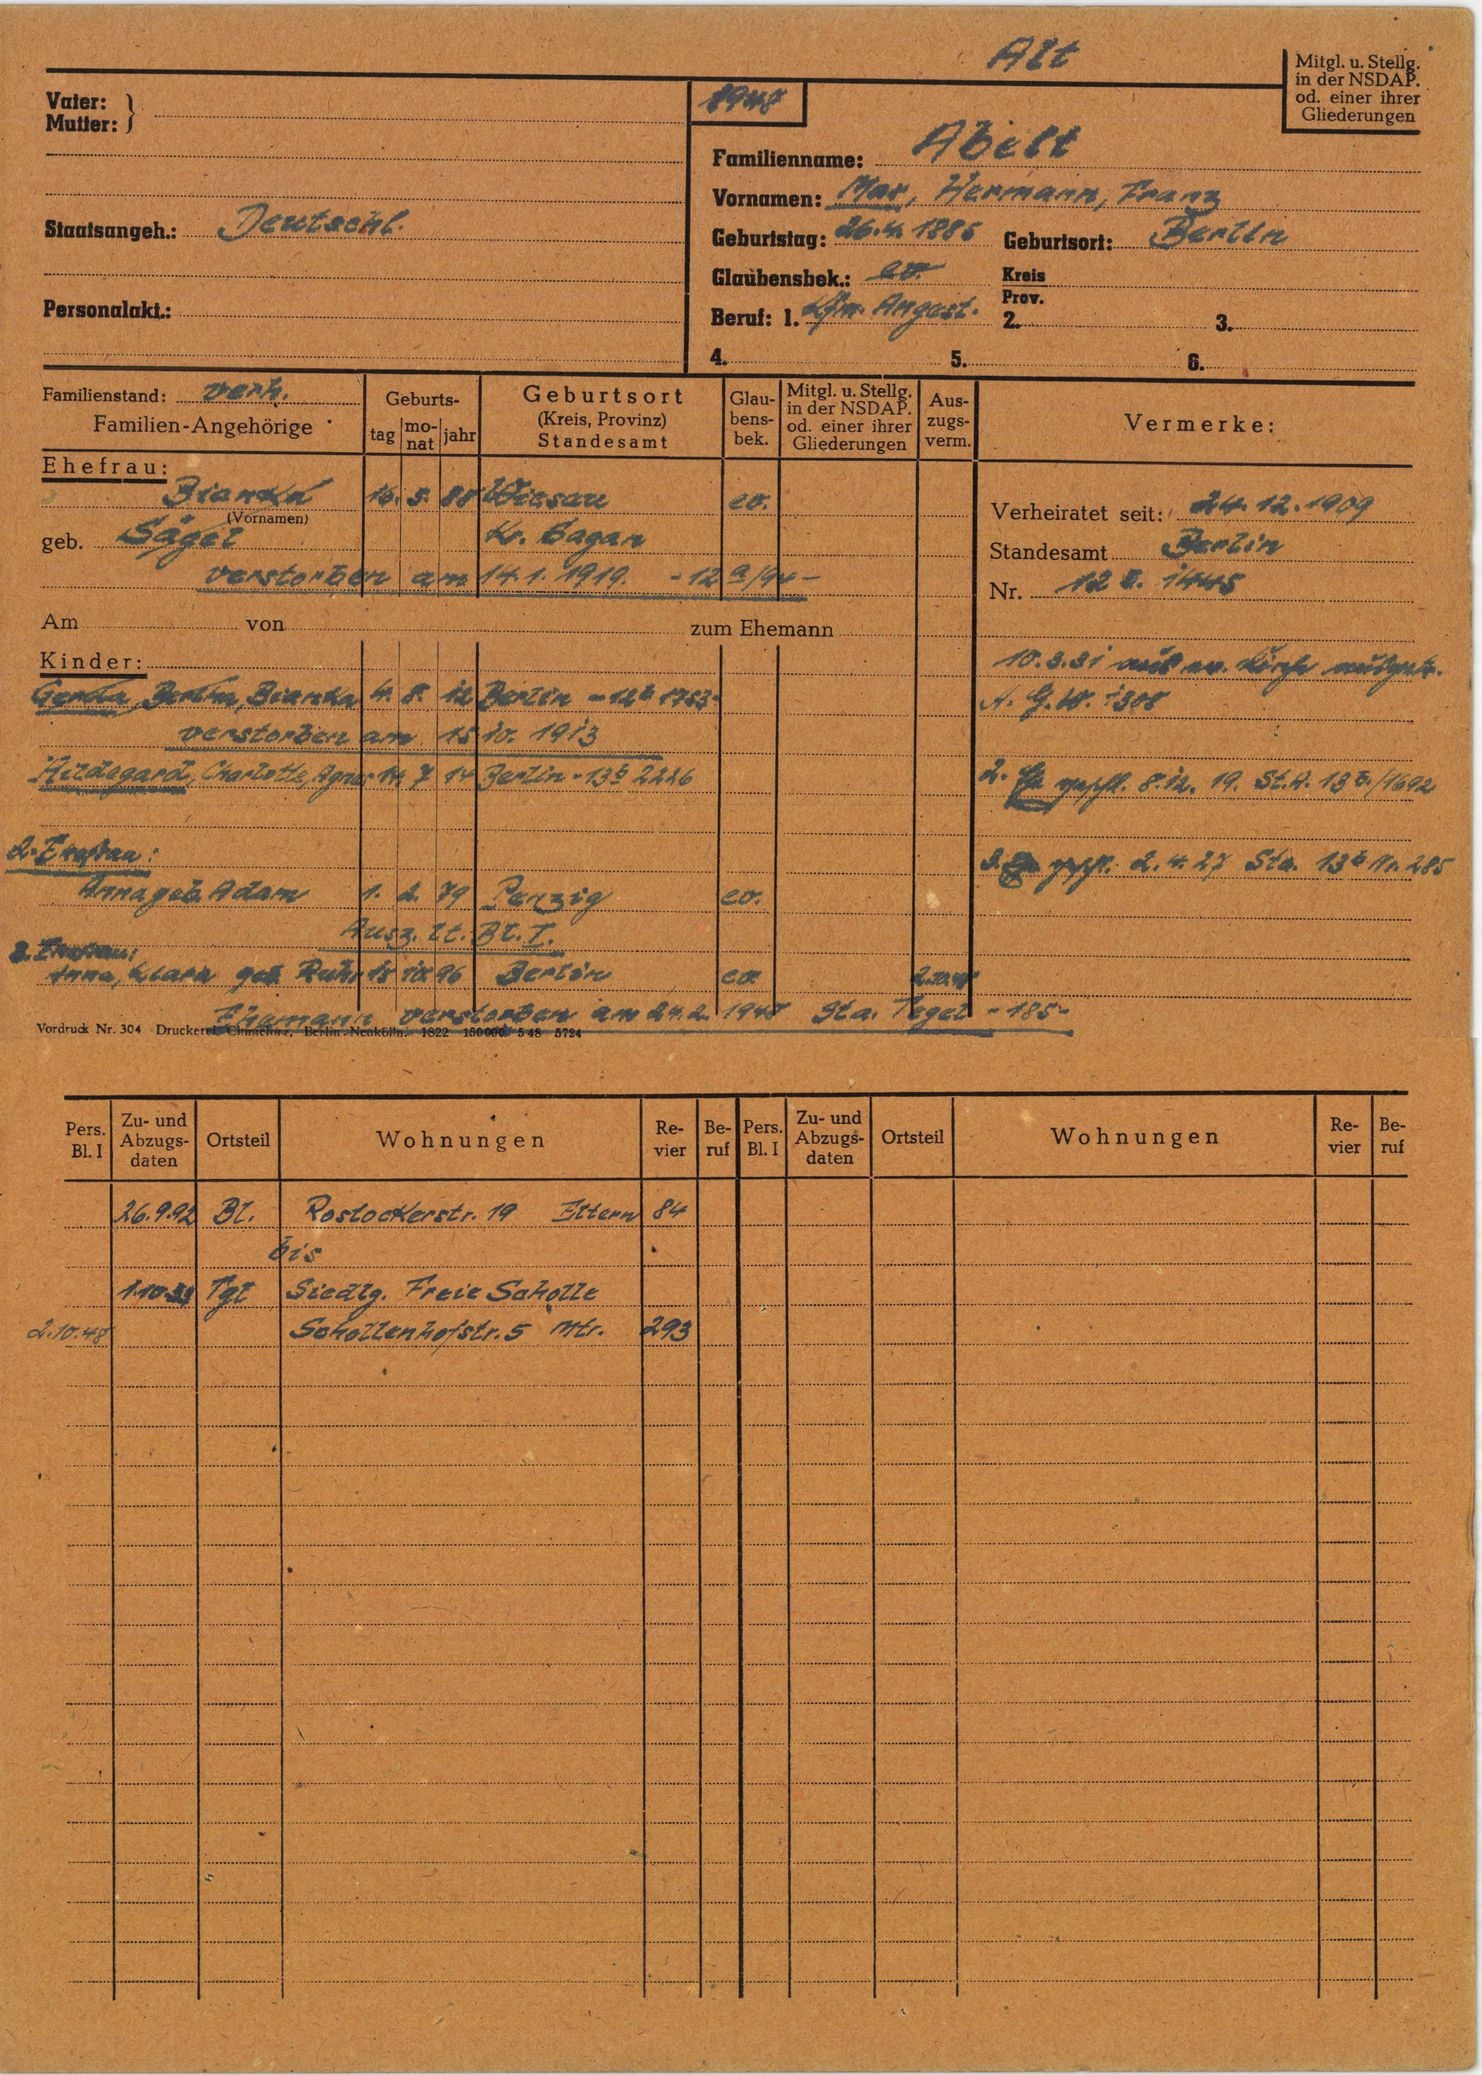
Abelt